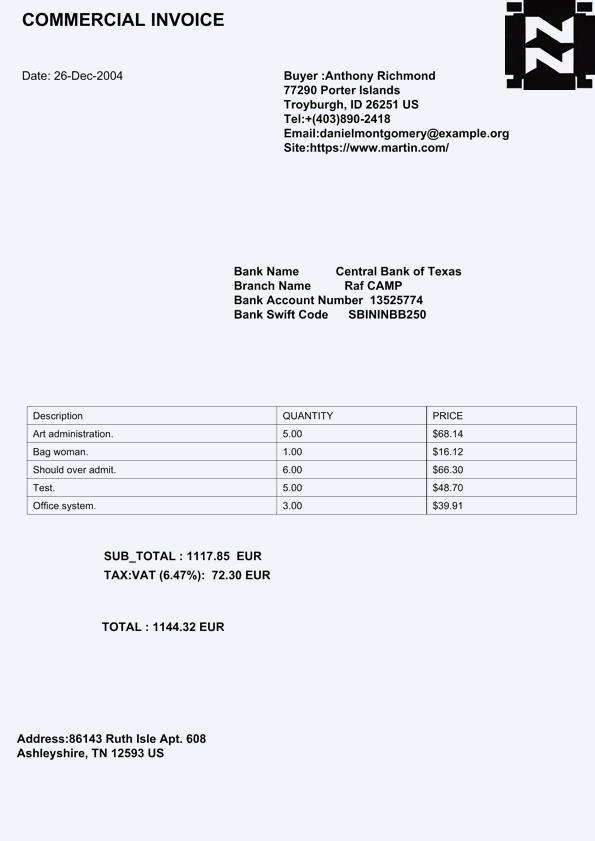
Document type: Invoice